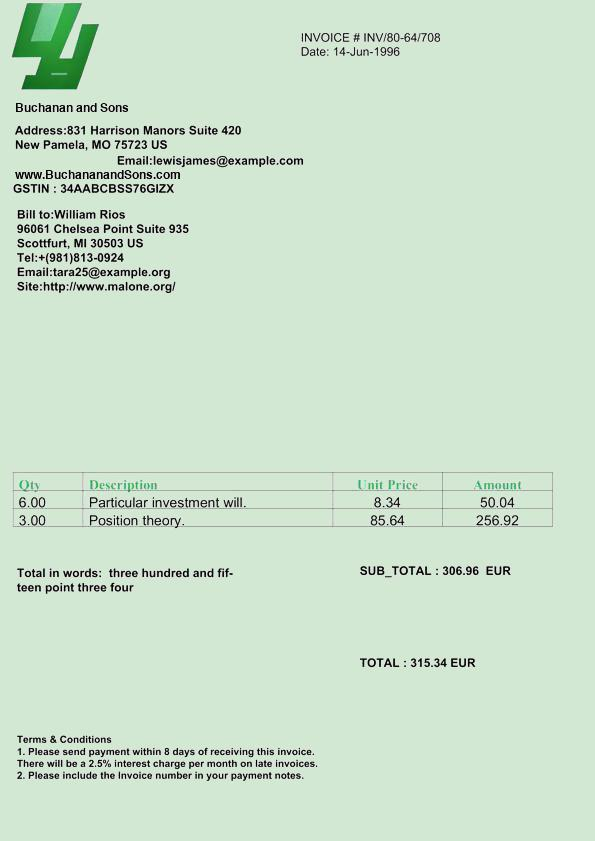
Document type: Invoice